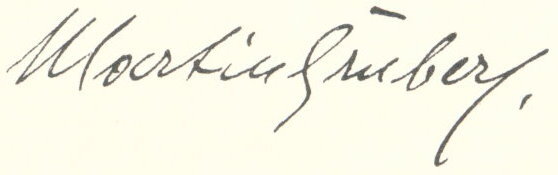
Signature of: martin gruber